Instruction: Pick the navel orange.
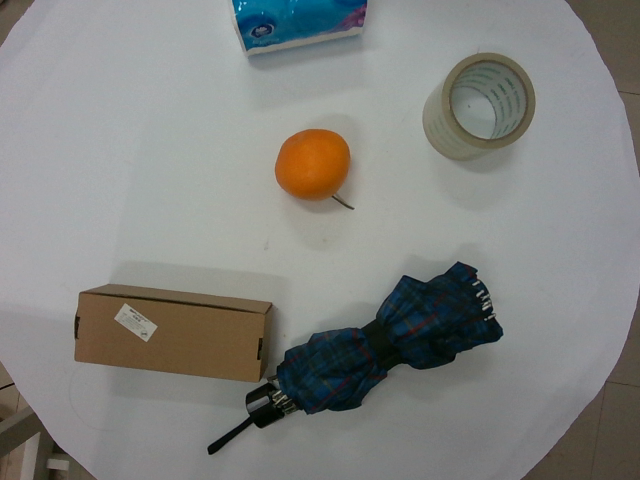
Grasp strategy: vertical